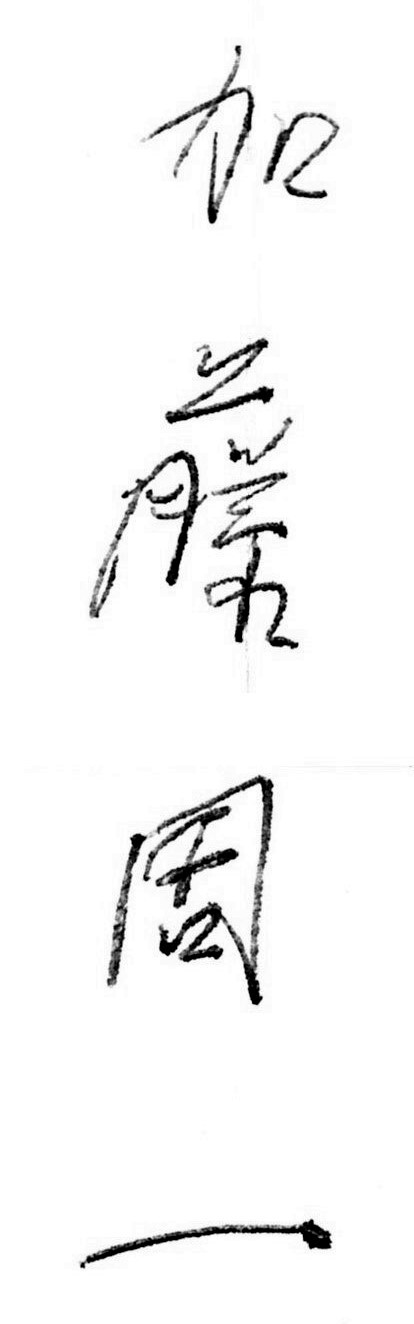
Signature of: shūichi katō